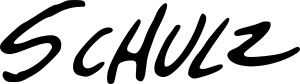
Signature of: charles m schulz